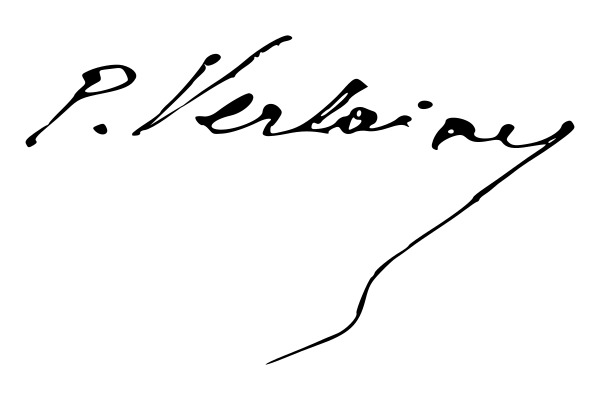
Signature of: paul verlaine